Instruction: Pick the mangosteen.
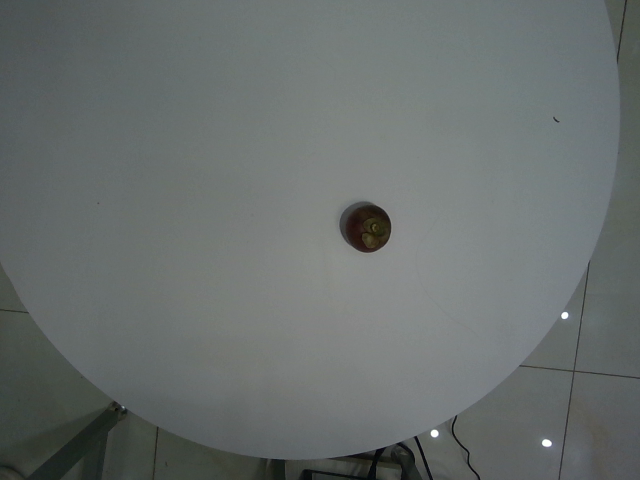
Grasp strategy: vertical